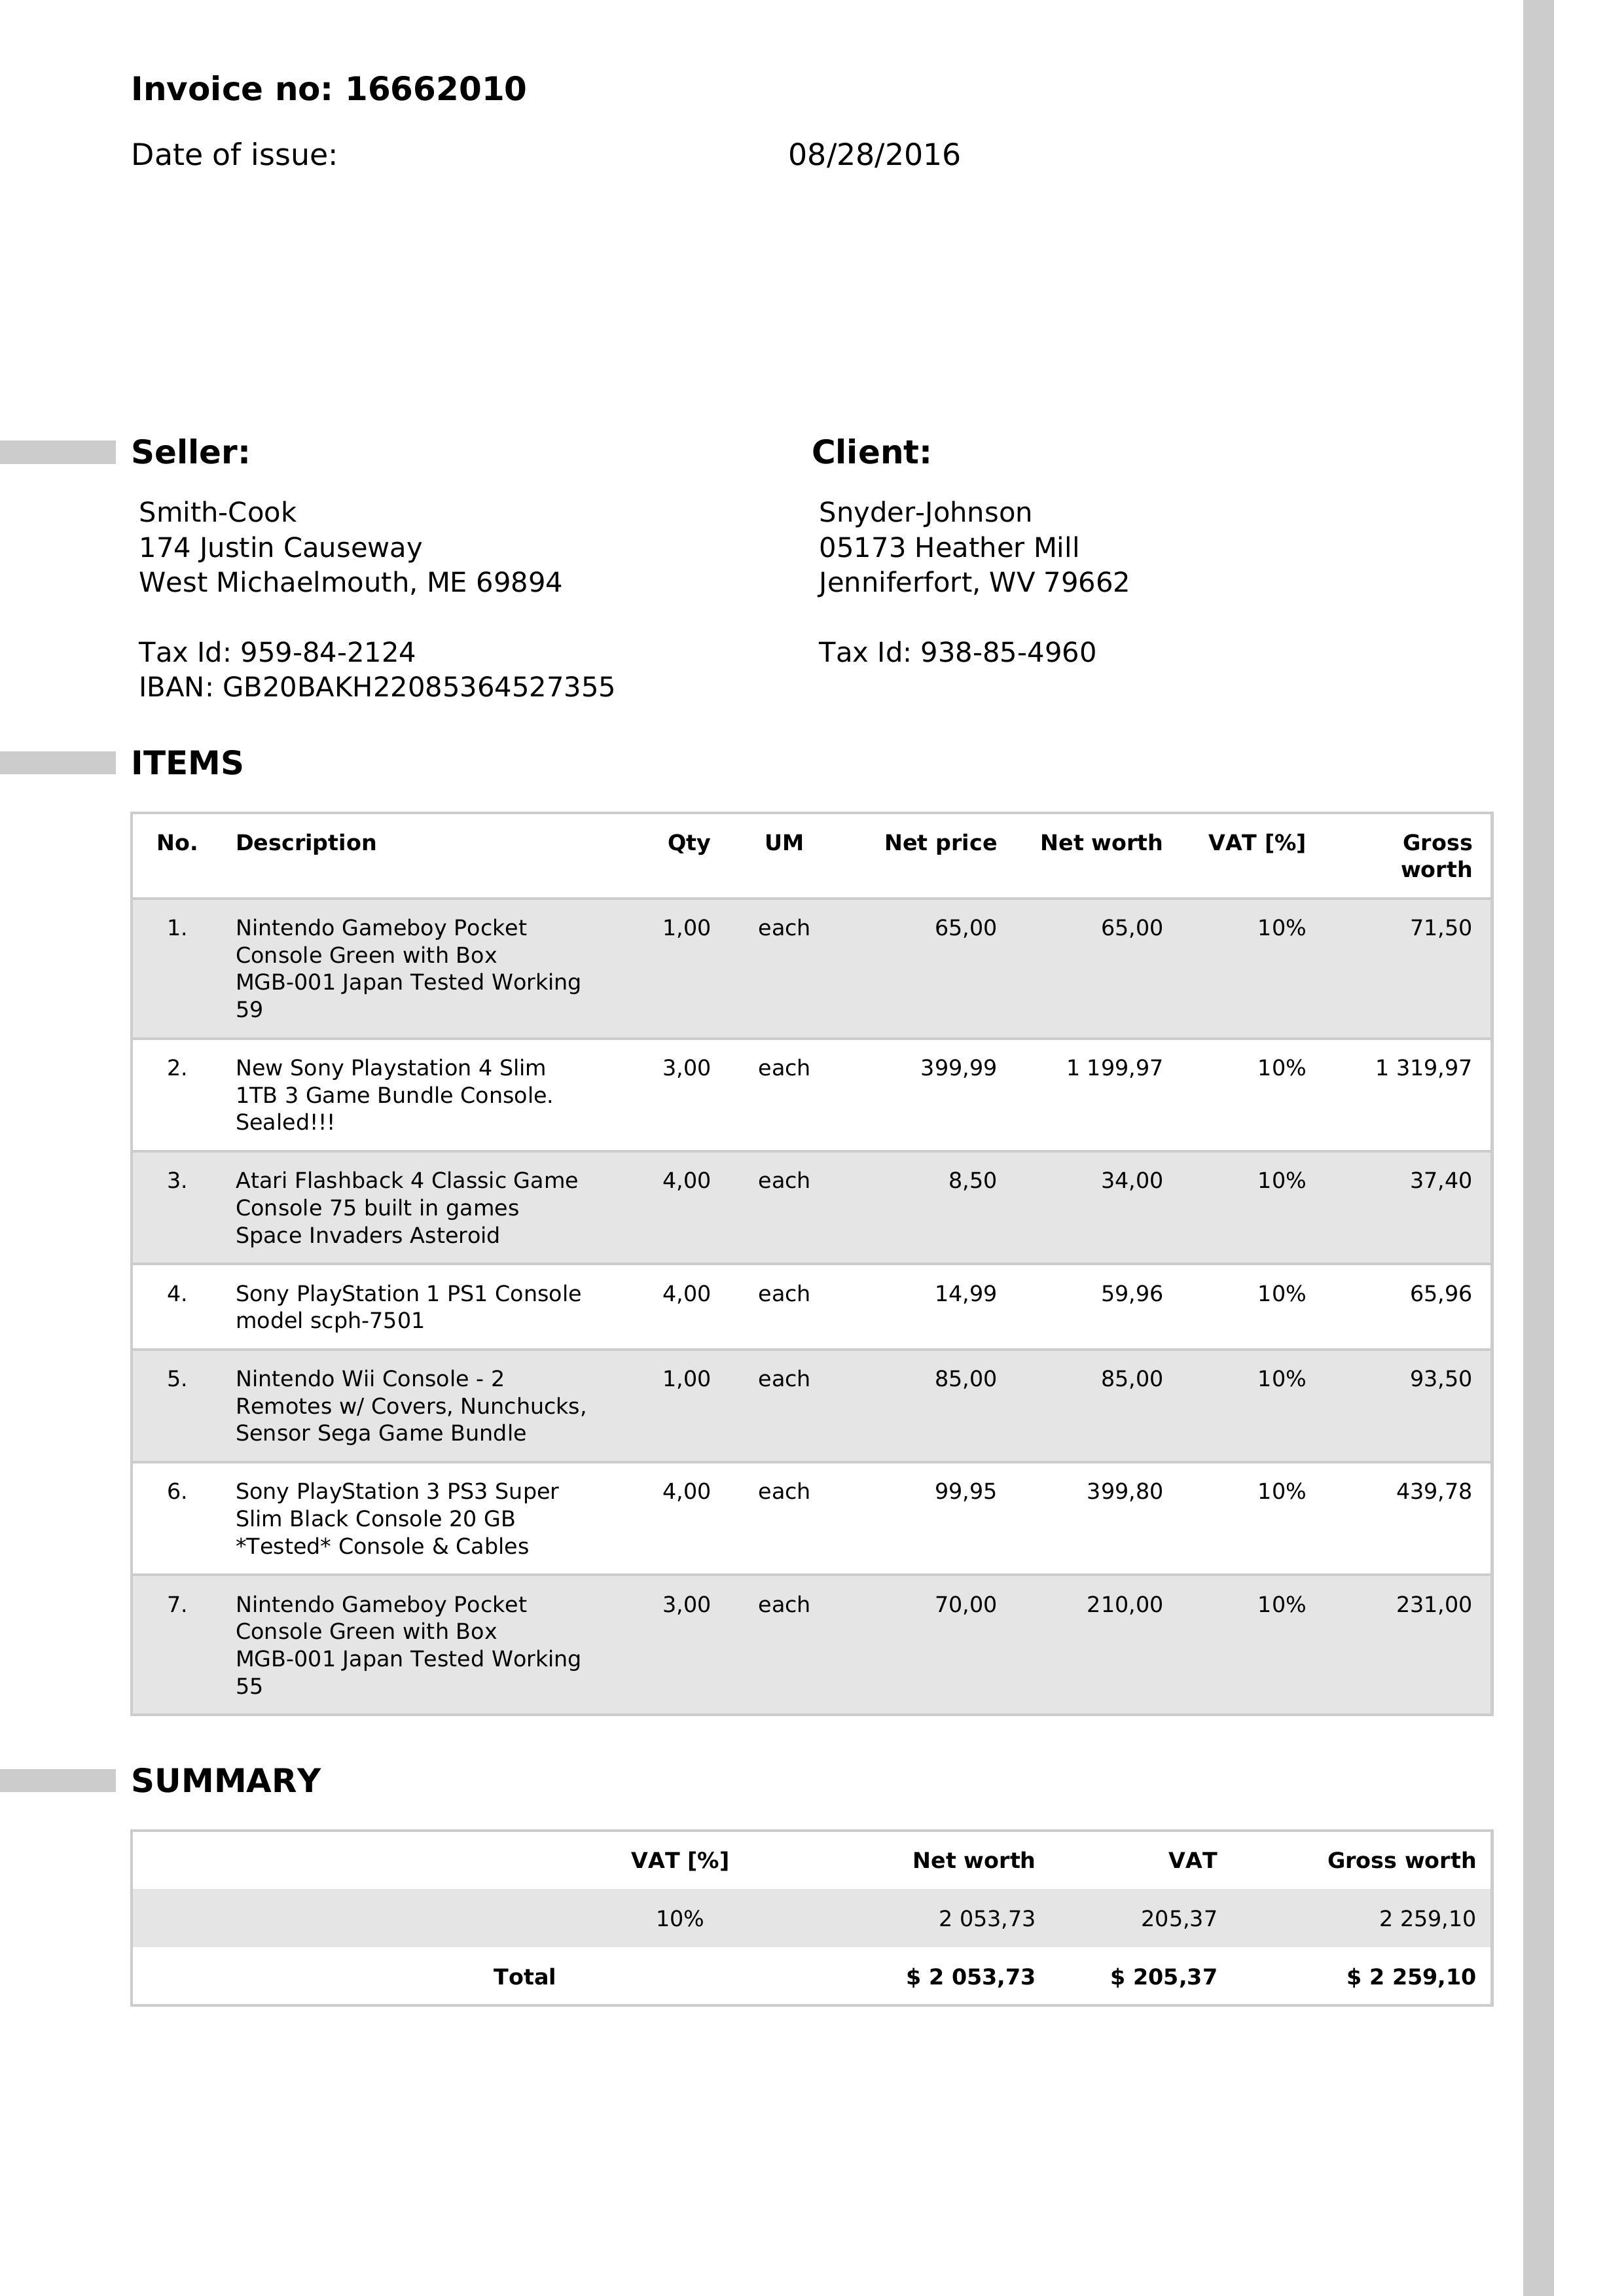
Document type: Invoice